Question: What might the diagnosis be?
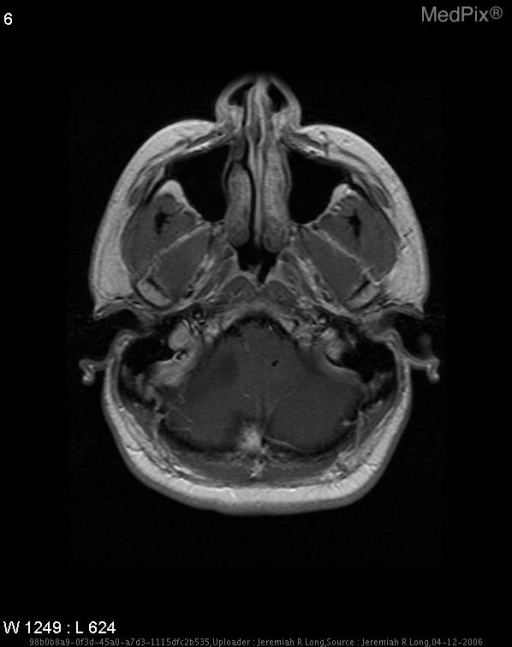
Answer: The possible diagnosis includes Hemangioblastoma
Astrocytoma
Metastasis
Abscess.